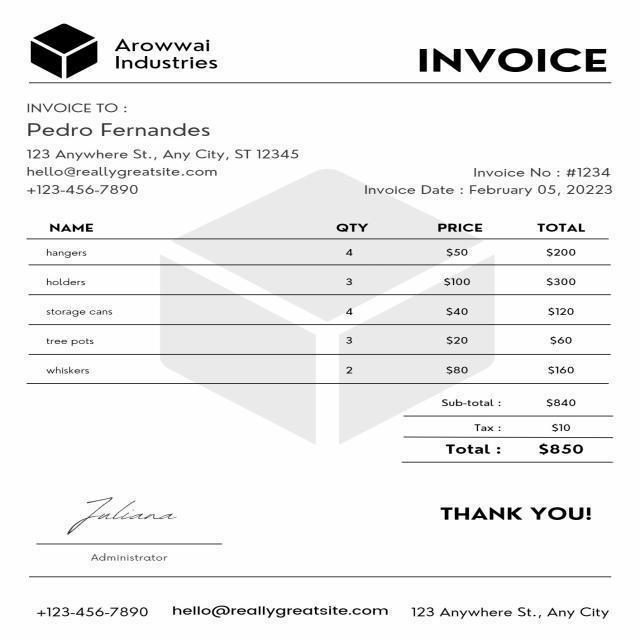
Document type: Invoice